Question: What type of tax is indicated in the document, personal property or real estate?
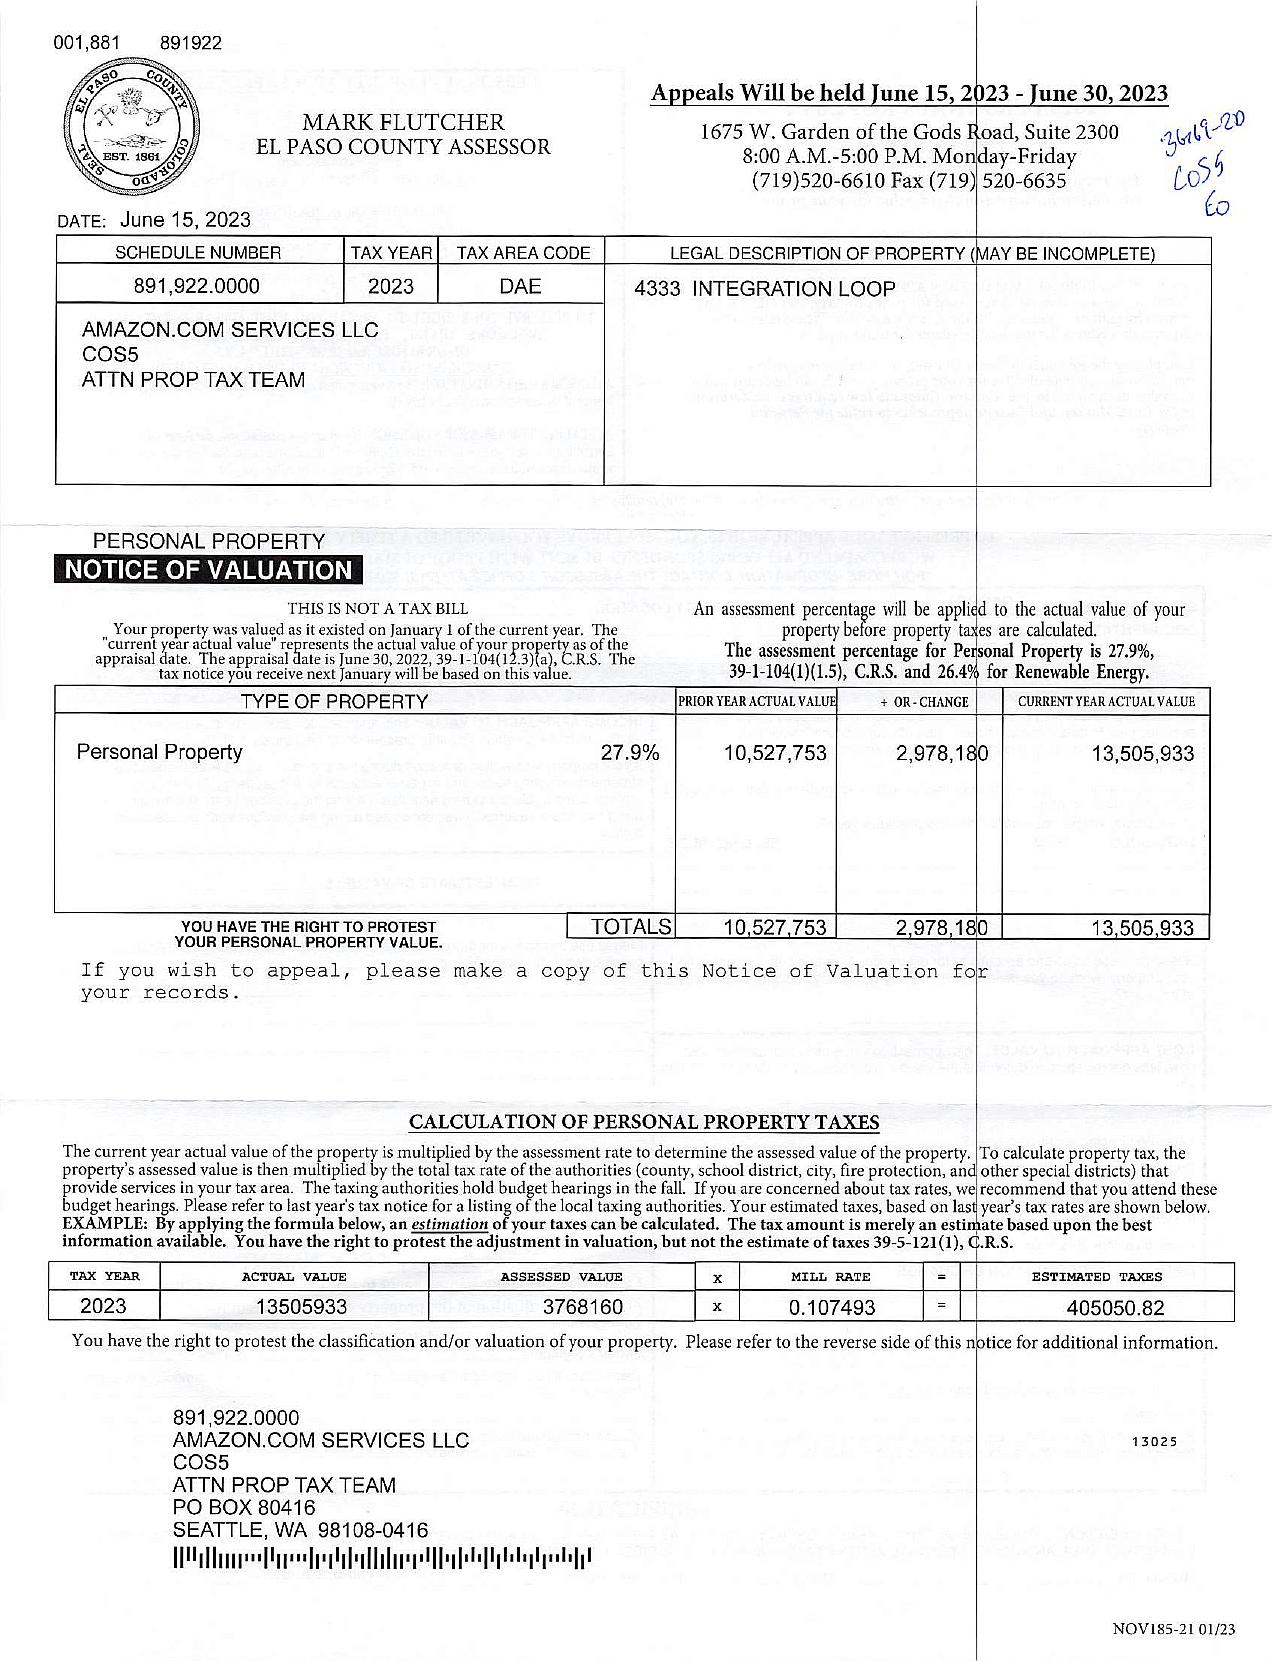
Answer: "Personal Property"